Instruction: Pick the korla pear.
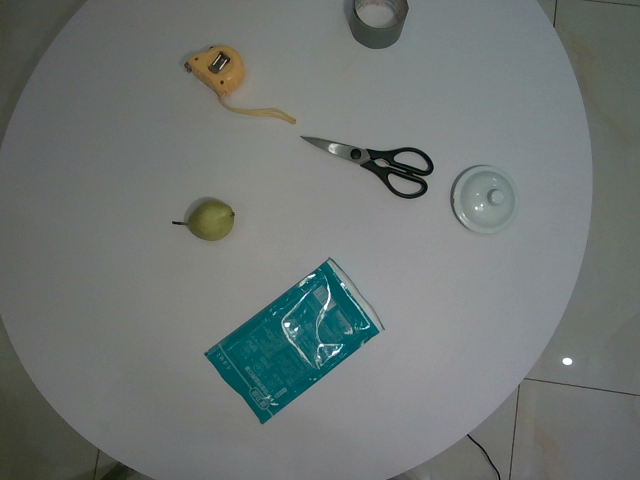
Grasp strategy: vertical